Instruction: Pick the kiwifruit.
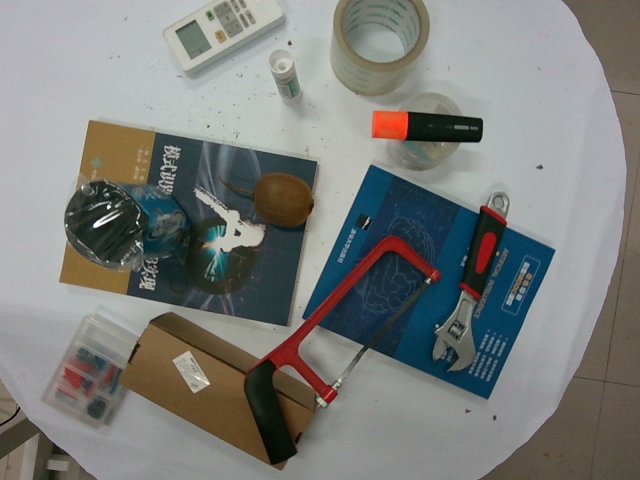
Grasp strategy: vertical